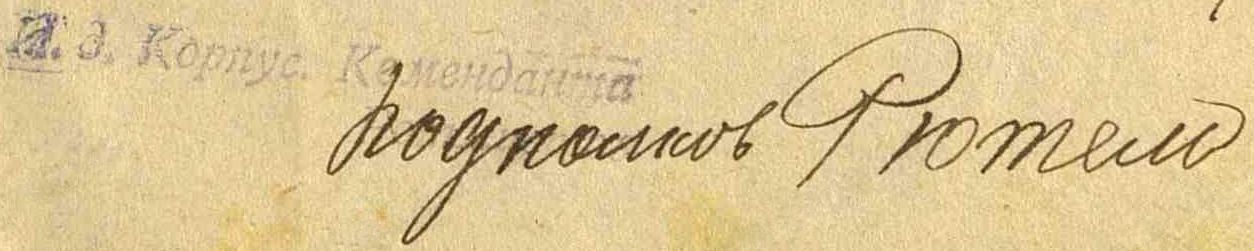
Signature of: eduard rüütel